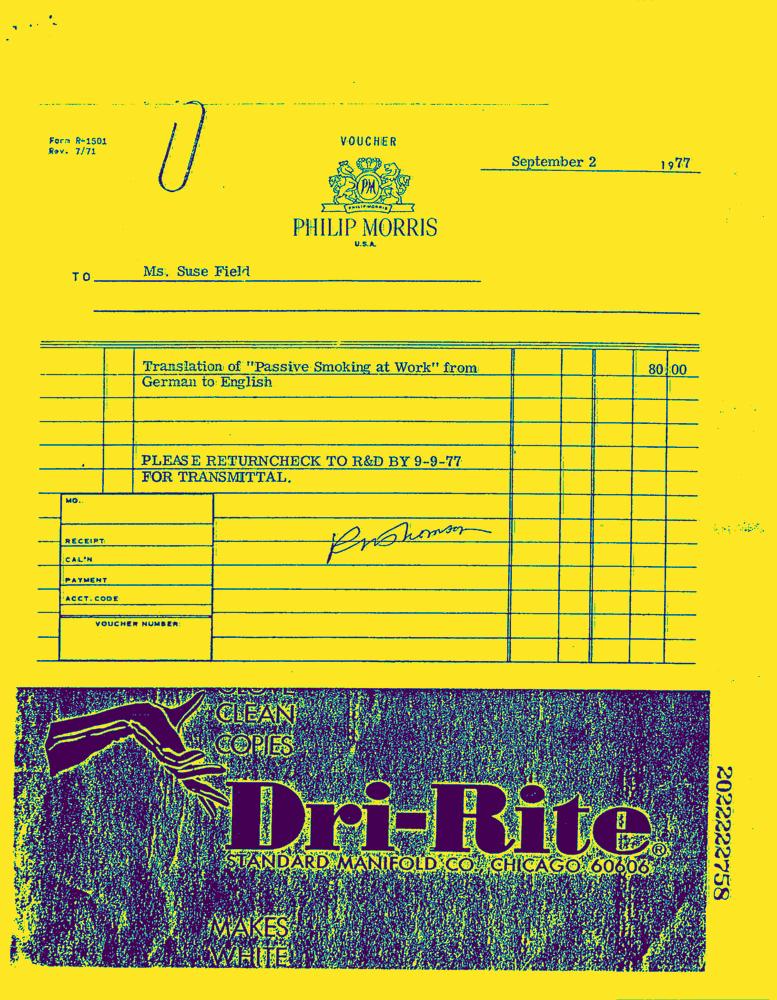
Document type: Invoice-Doc